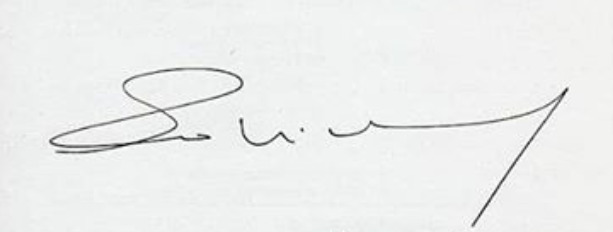
Signature of: rosiska darcy de oliveira